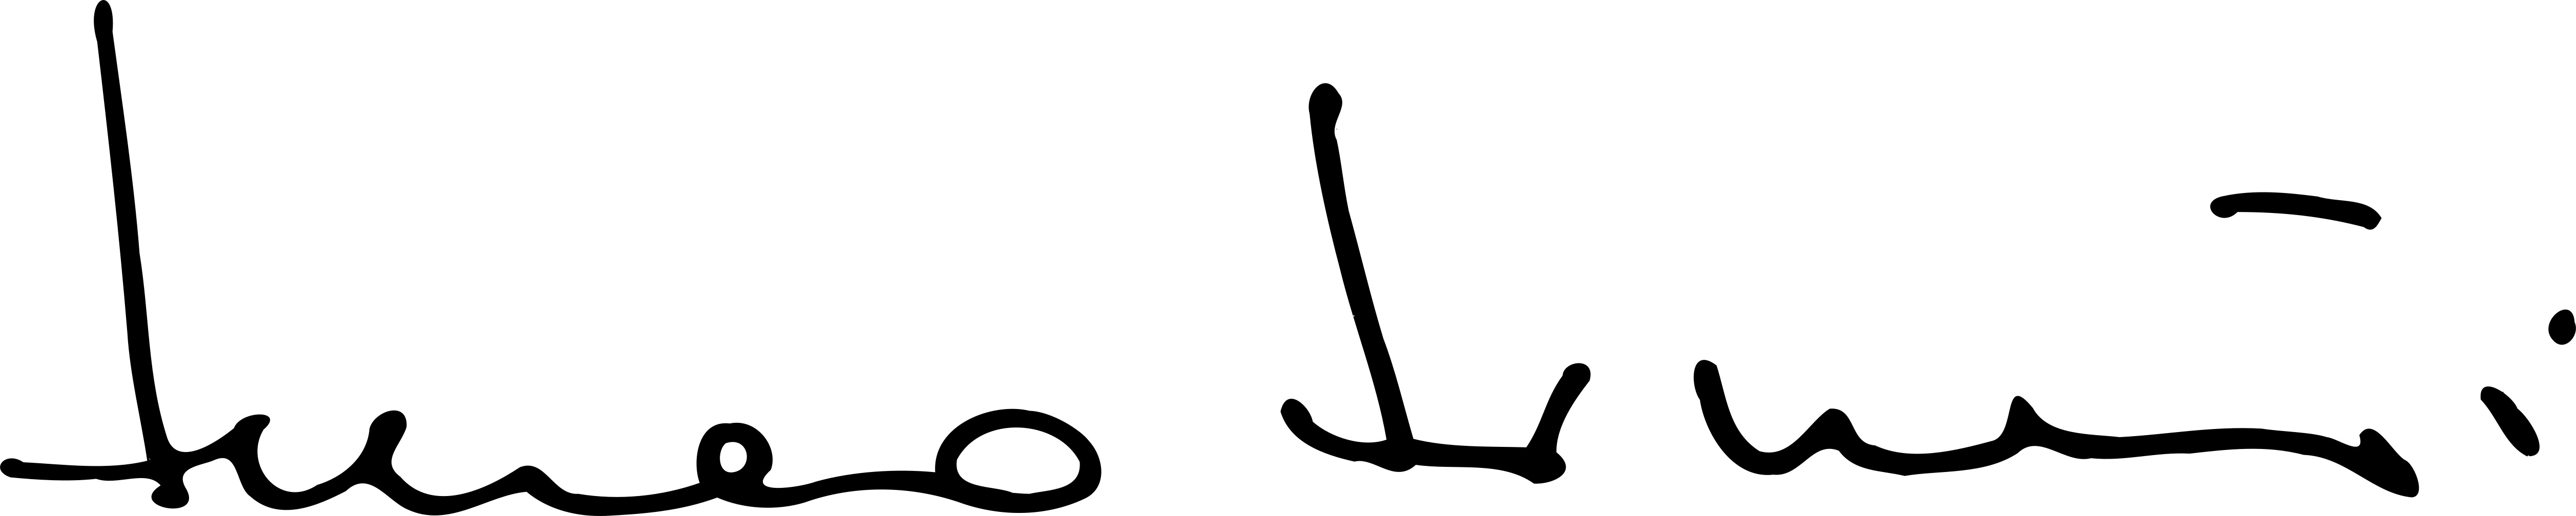
Signature of: marco minniti